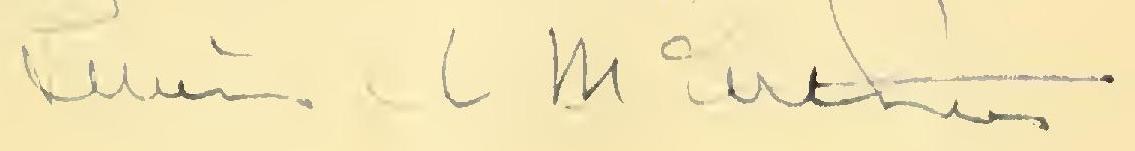
Signature of: lewis ankeny mcarthur